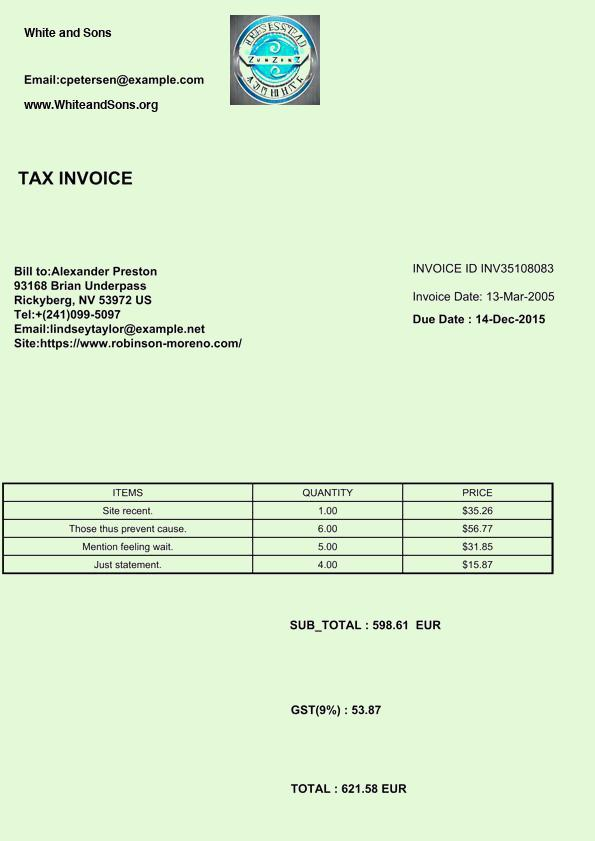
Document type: Invoice